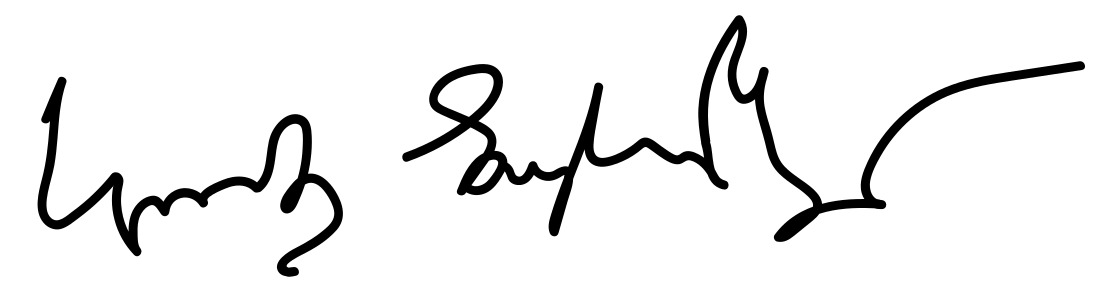
Signature of: salome zourabichvili